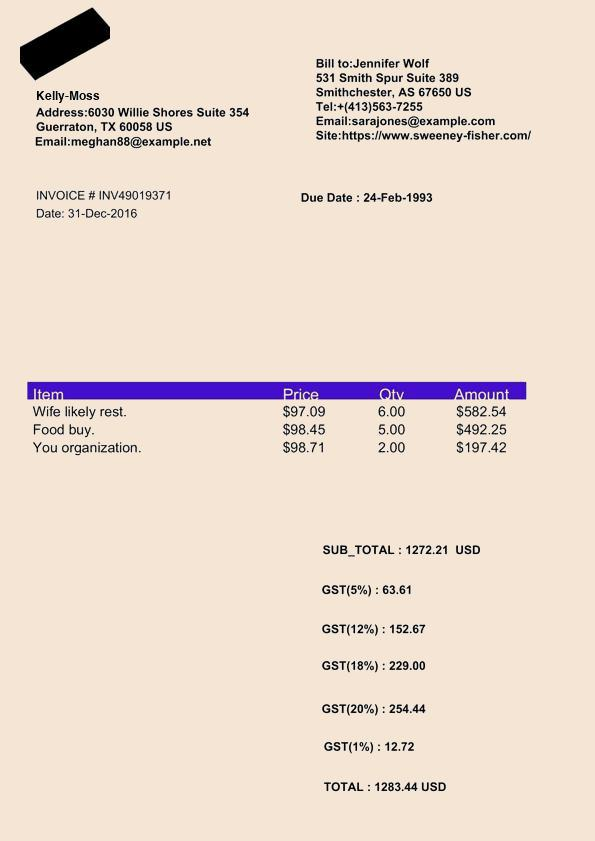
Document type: Invoice